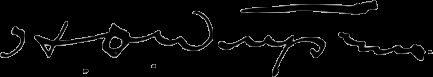
Signature of: henry otto wittpenn